Question: Can you provide the account number mentioned in the document?
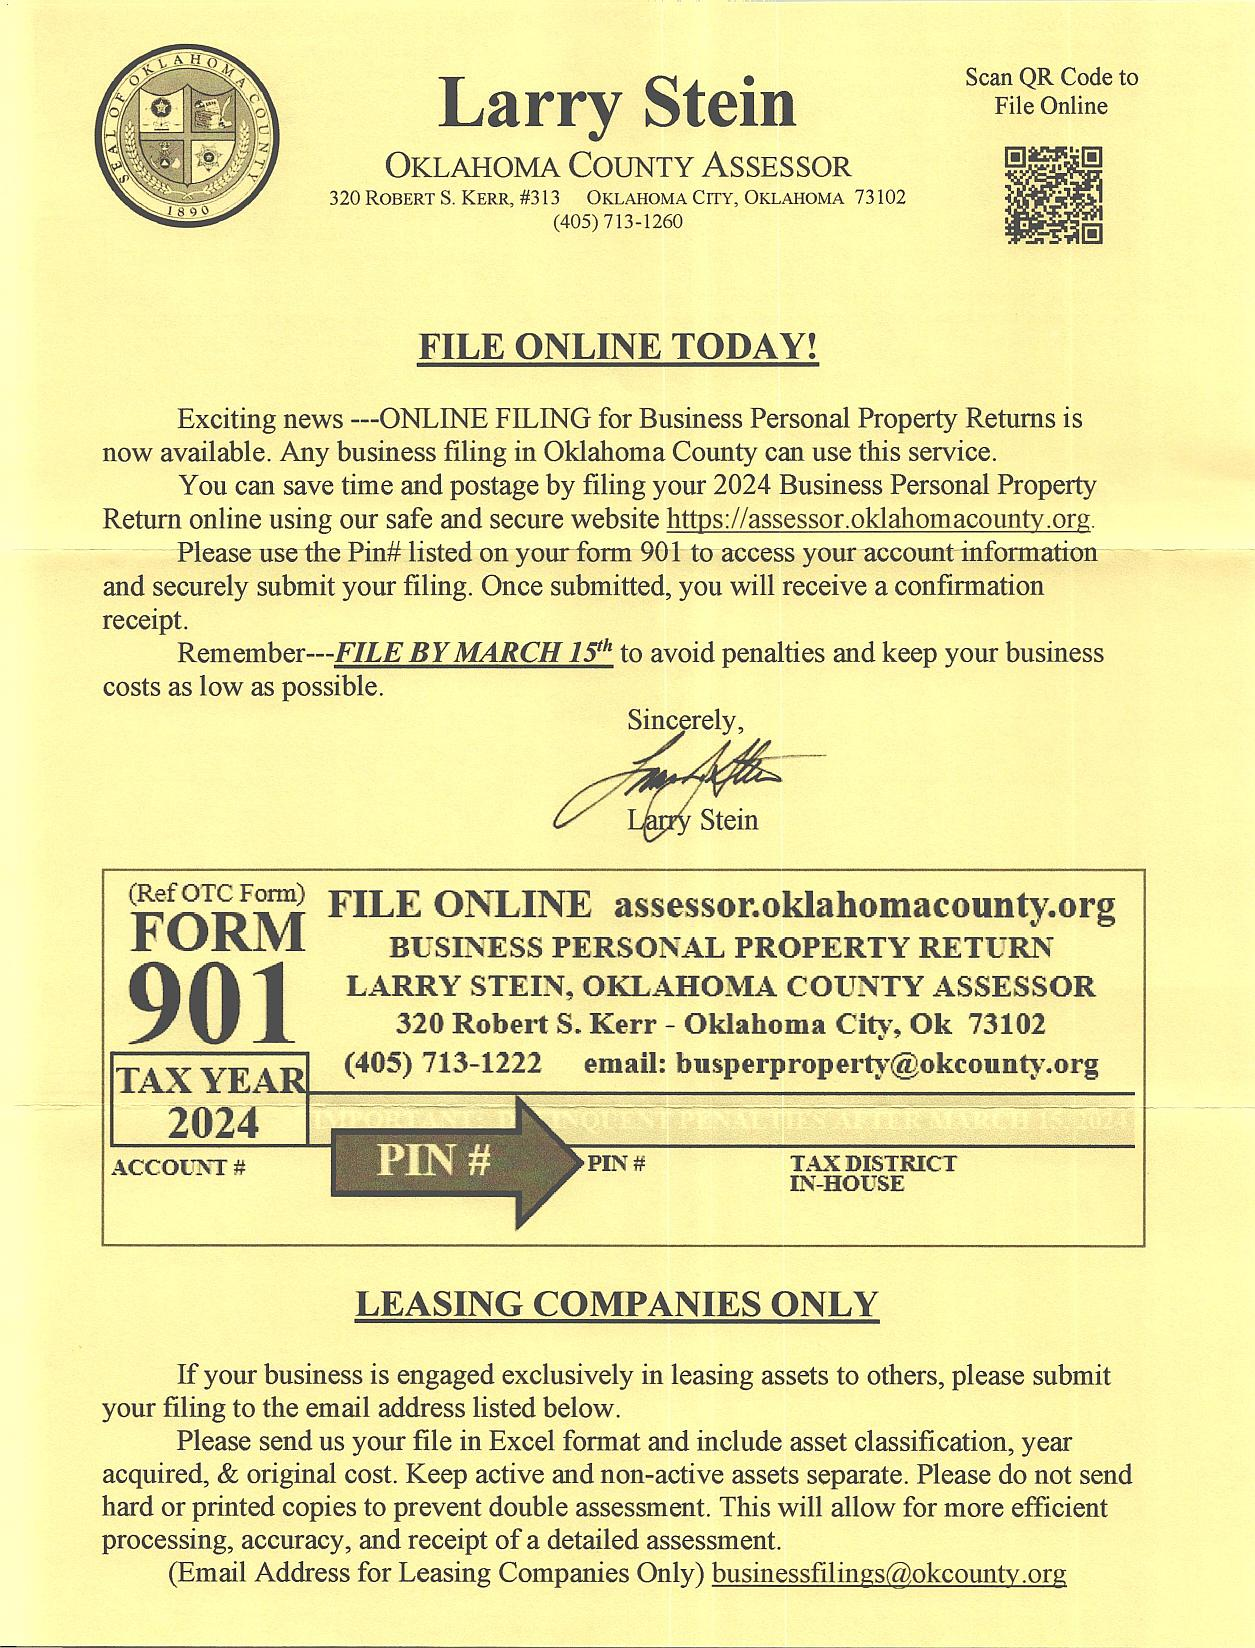
Answer: "ACCOUNT #"